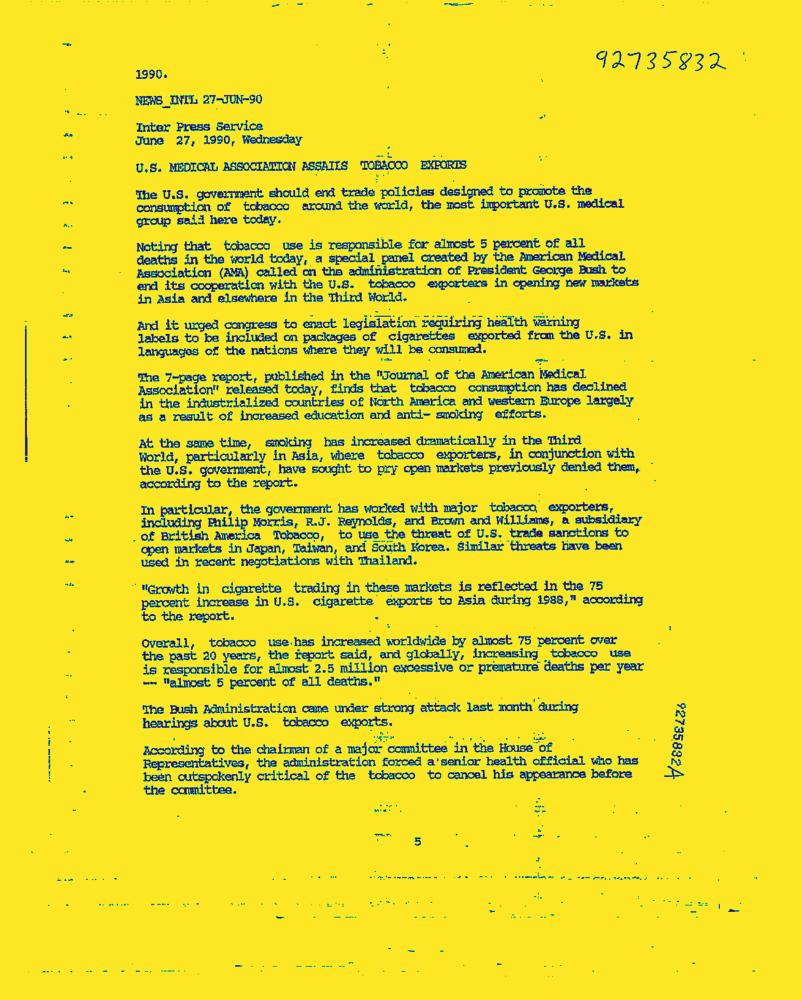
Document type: News-Article